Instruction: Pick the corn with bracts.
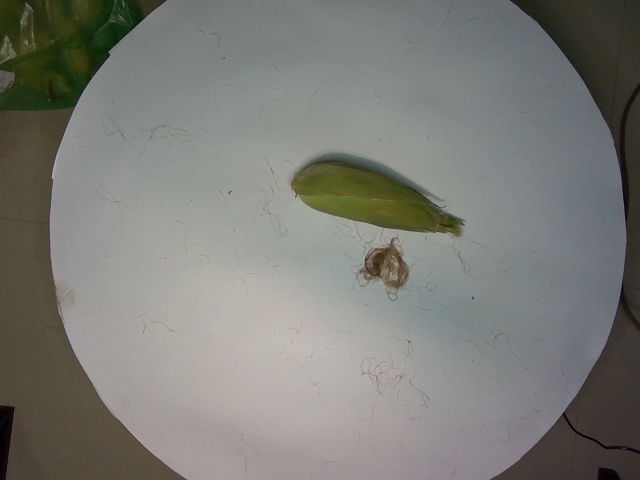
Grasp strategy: vertical